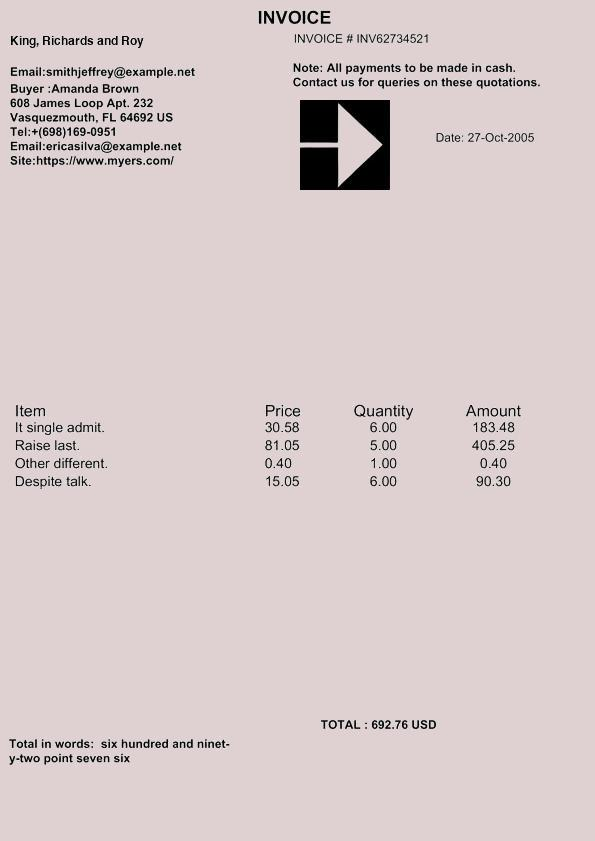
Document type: Invoice